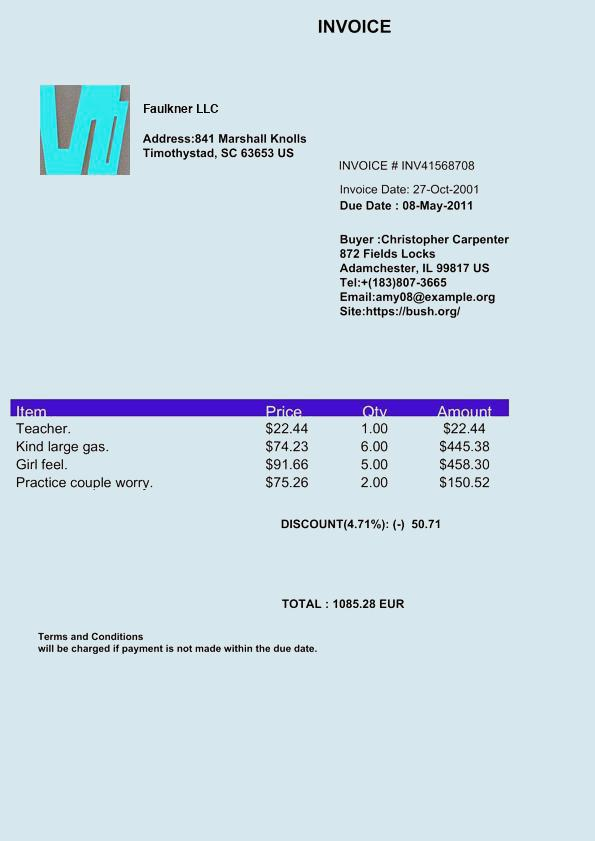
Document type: Invoice